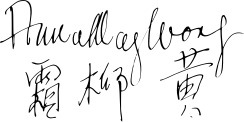
Signature of: anna may wong